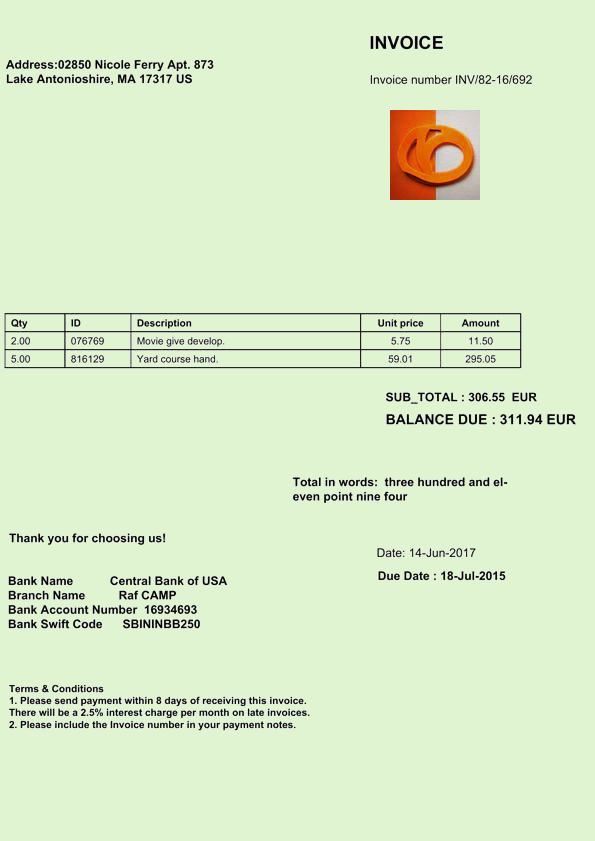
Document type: Invoice